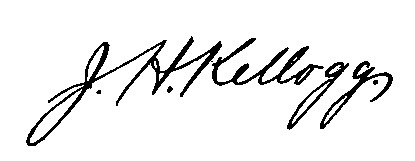
Signature of: q380036